Question: What appears to be the issue?
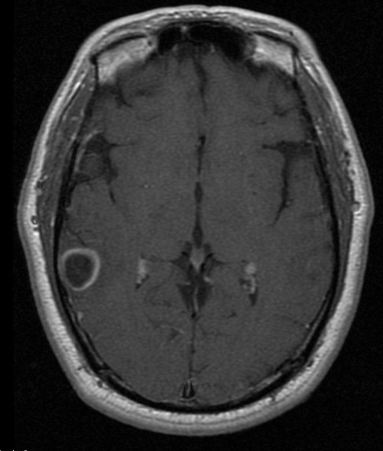
Answer: The findings suggest •  Solitary ring-enhancing lesion in the right temporal lobe.
•  Thin and smooth rim of enhancement
•  Small chunk of calcification in the lateral/peripheral rim. Round, smooth ring-enhancing lesion with a thin rim.. The patient might have a history of 43 year old man presents with a new onset of seizures..